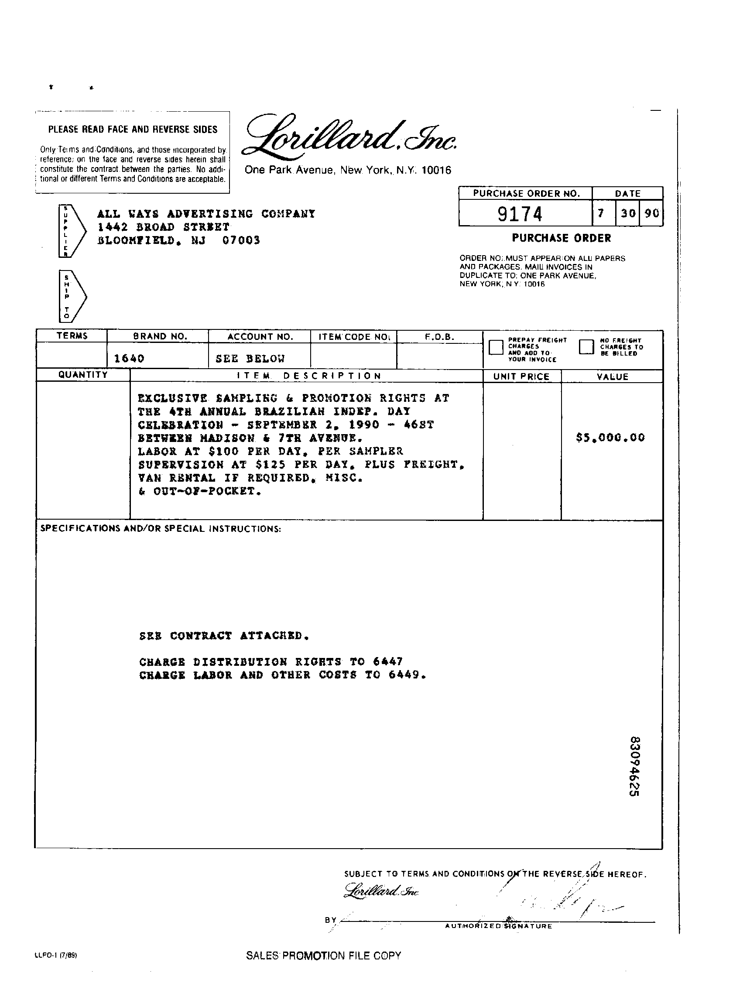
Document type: Invoice